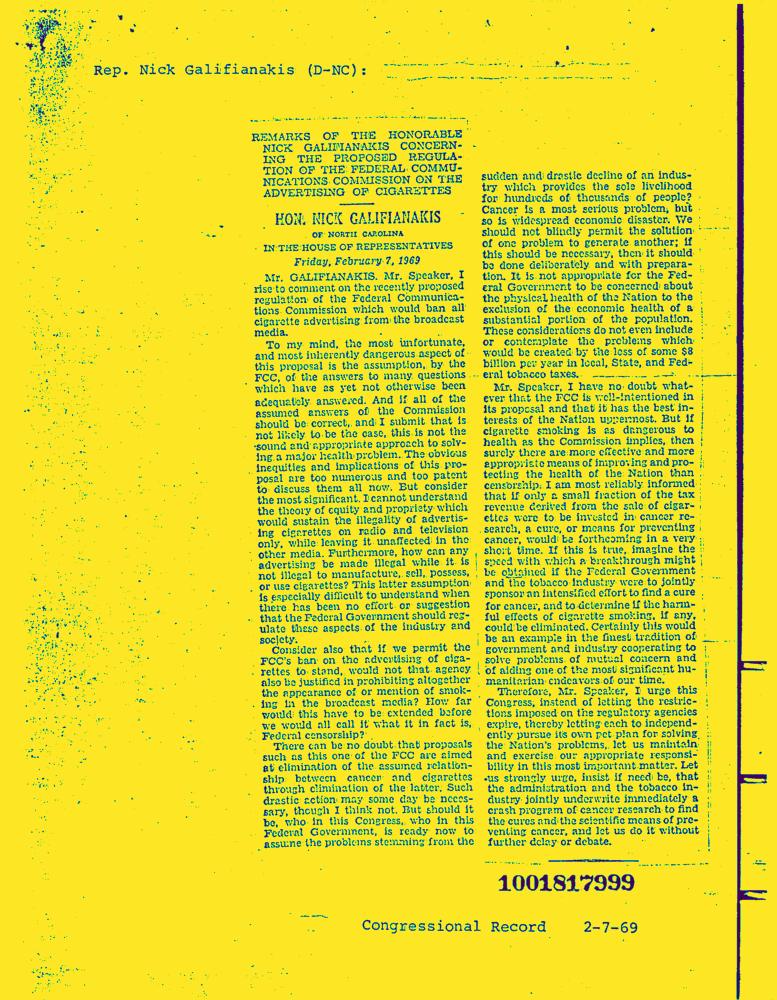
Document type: News-Article